Extract the amount written in words, the amount in digits, the name of the payee, the date on the cheque, and the bank's name from the image.
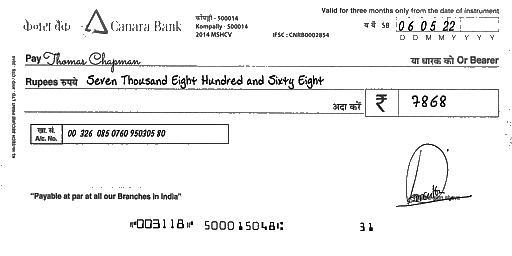
amt_in_words: Seven Thousand Eight Hundred and Sixty Eight
amt_in_figures: 7868
payee_name: Thomas Chapman
bank_name: Canara Bank
cheque_date: 06/05/22